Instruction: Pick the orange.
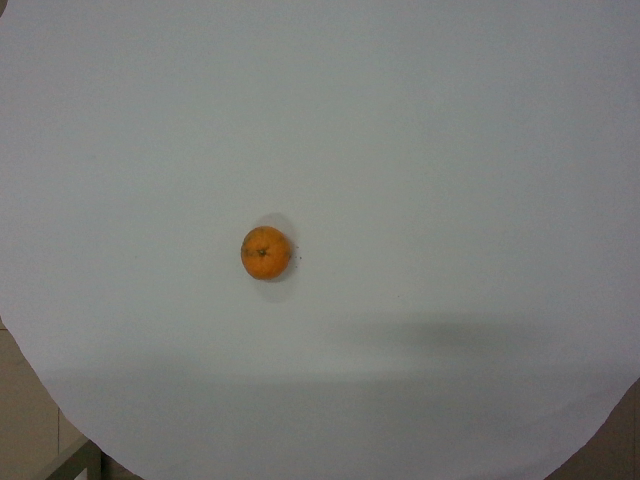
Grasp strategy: vertical